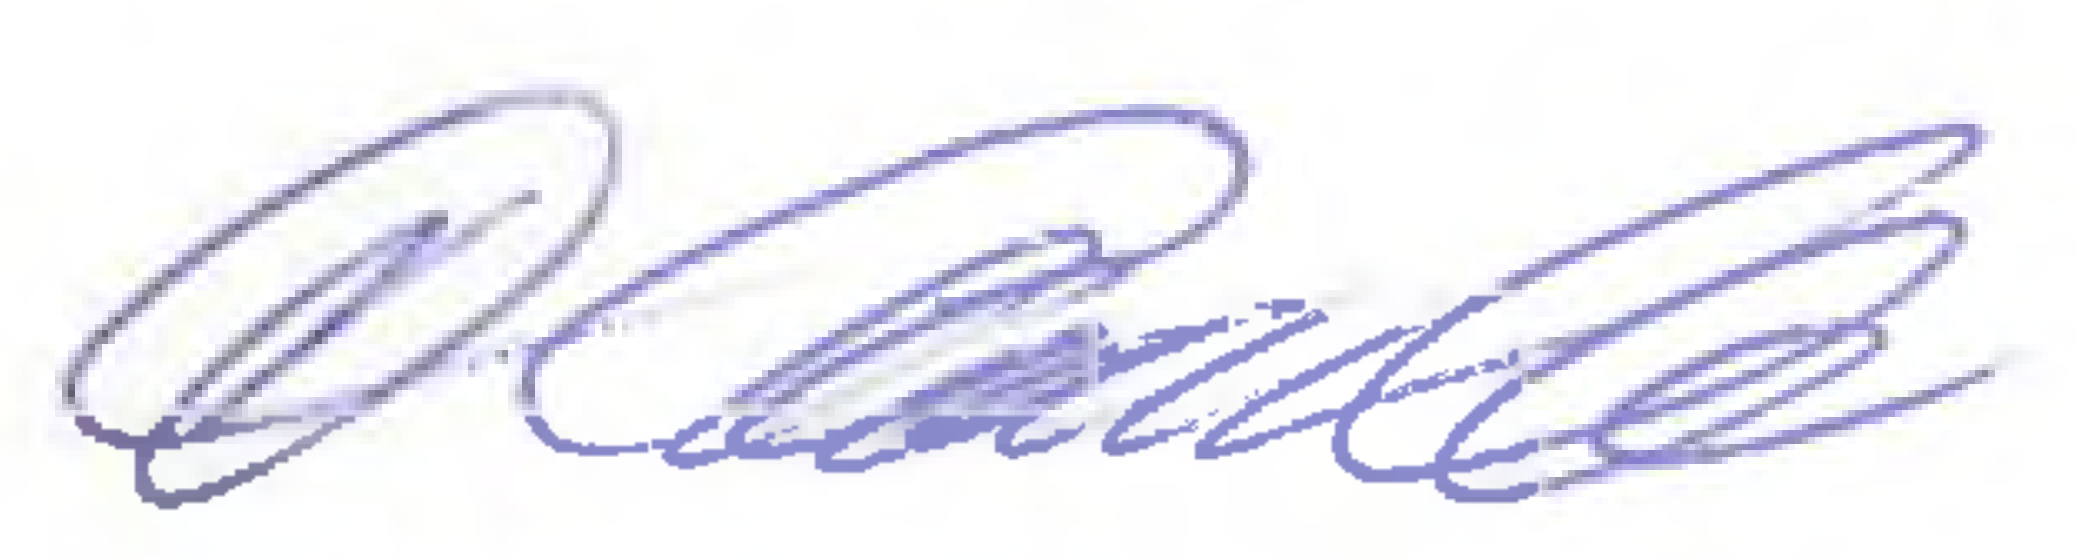
Signature of: petr arenberger